Question: What is the property identification or parcel number listed?
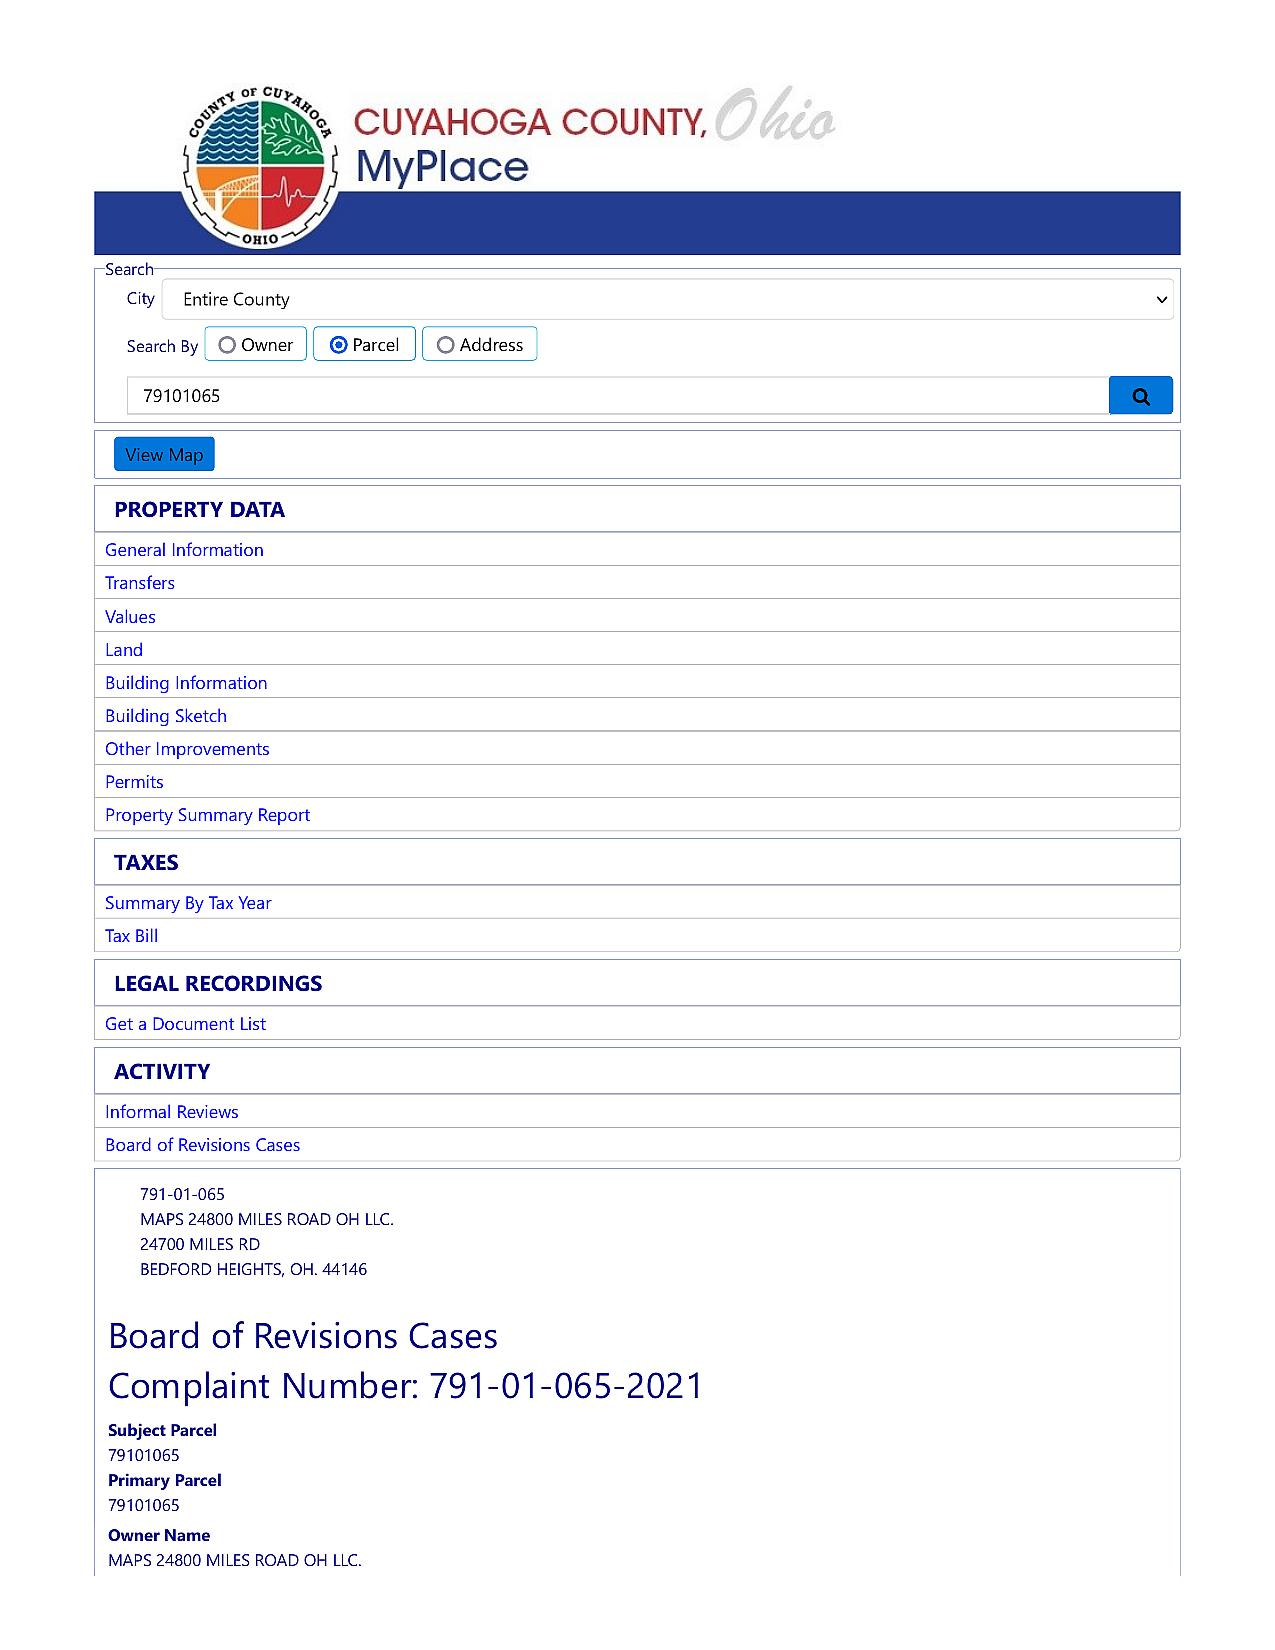
Answer: "79101065"